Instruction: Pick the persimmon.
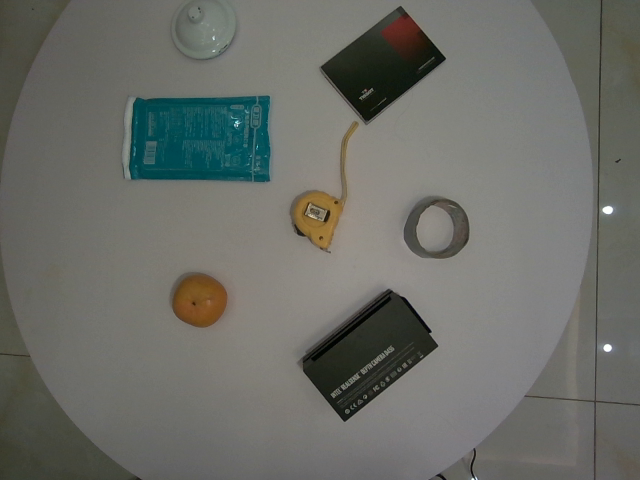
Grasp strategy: vertical